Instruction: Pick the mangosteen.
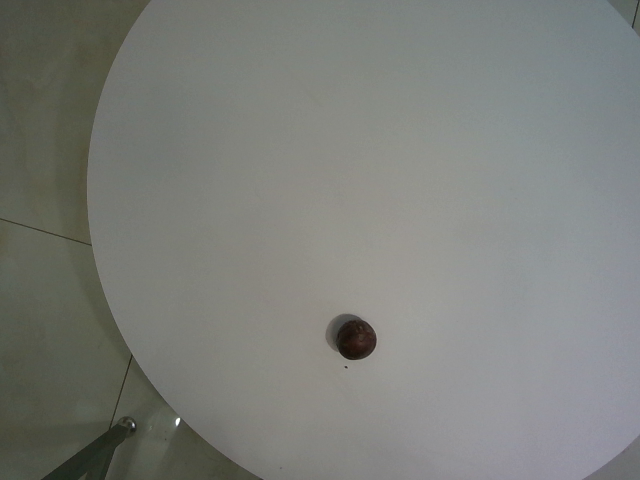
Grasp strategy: vertical